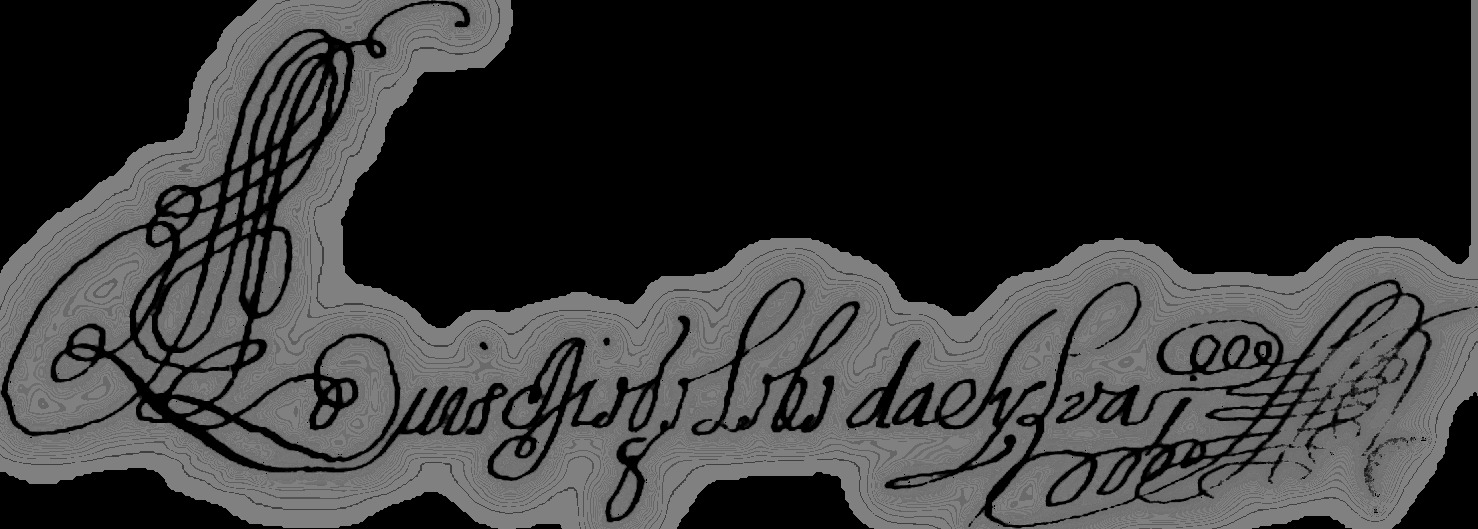
Signature of: luís diogo lobo da silva